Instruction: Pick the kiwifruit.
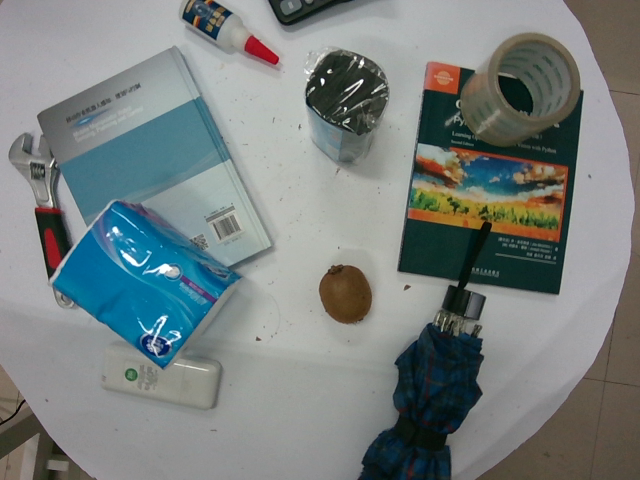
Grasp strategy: vertical